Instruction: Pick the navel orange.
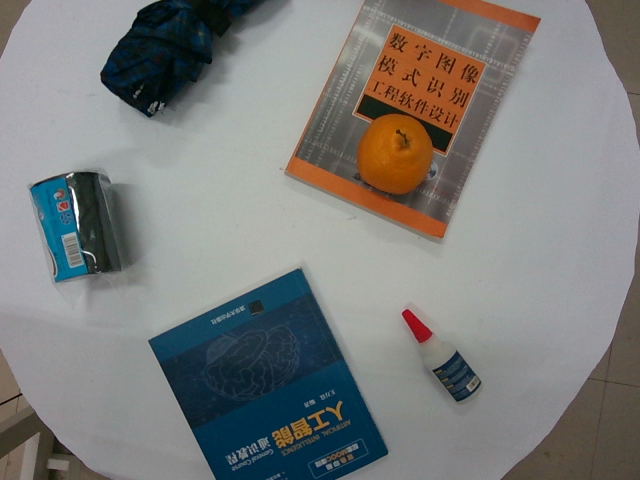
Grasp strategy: vertical